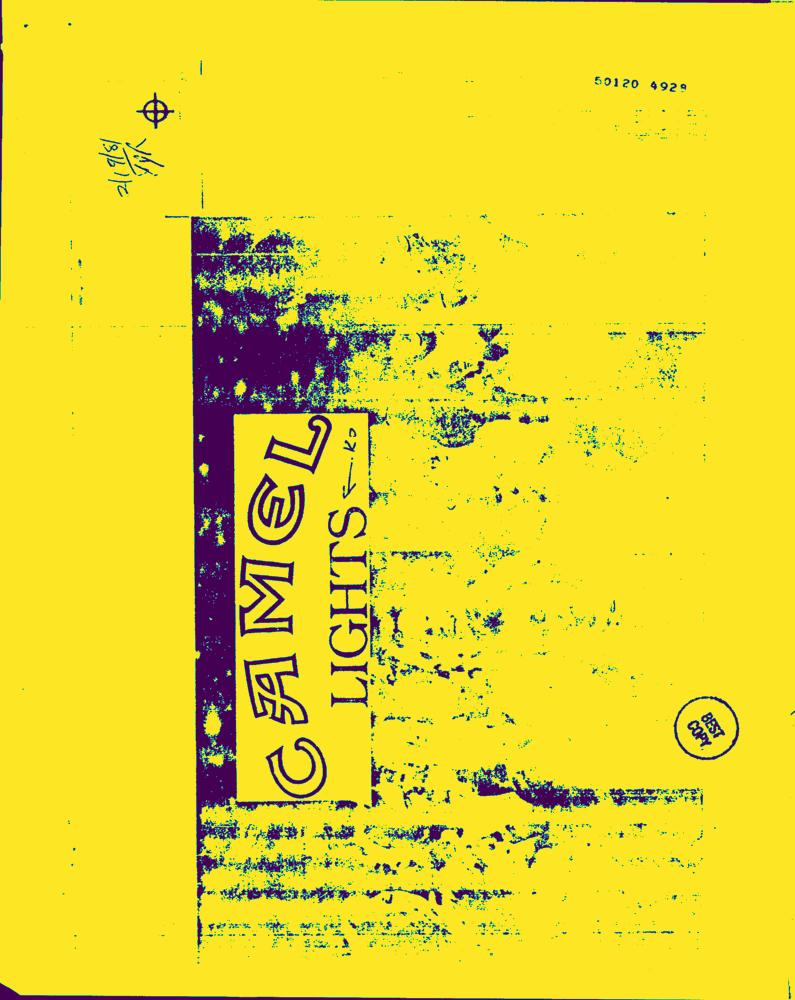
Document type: AD